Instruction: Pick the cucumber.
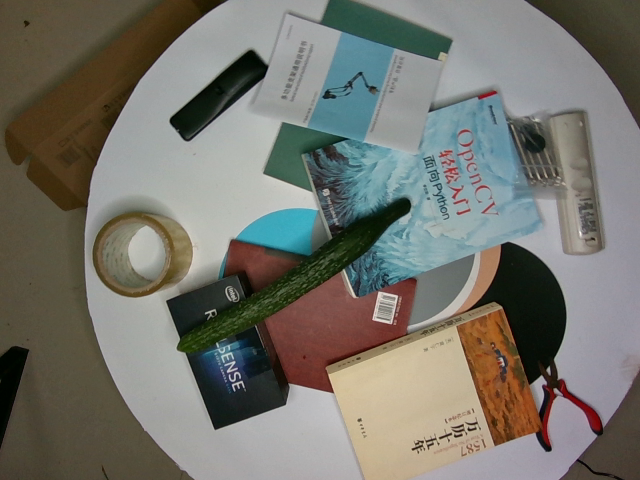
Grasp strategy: vertical